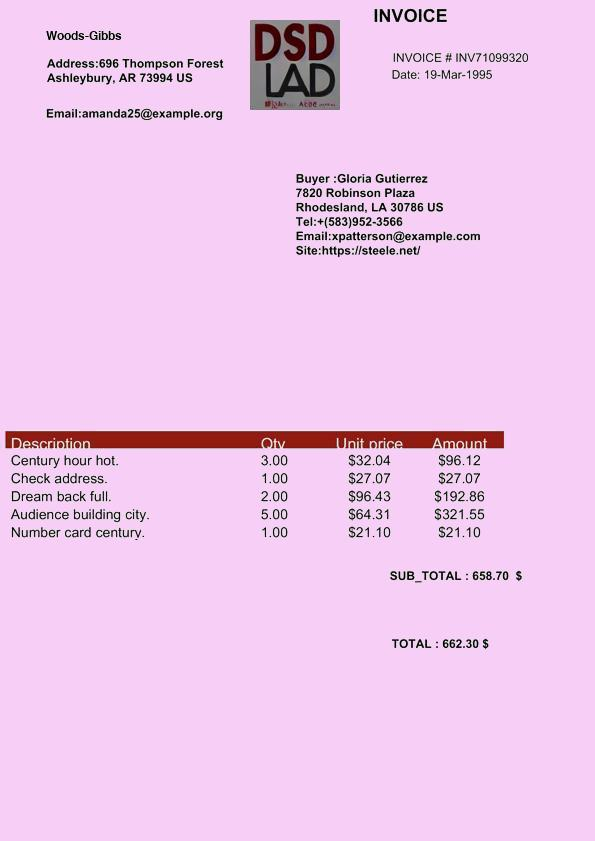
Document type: Invoice